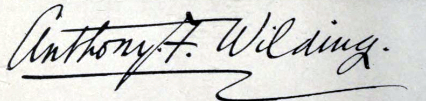
Signature of: anthony wilding